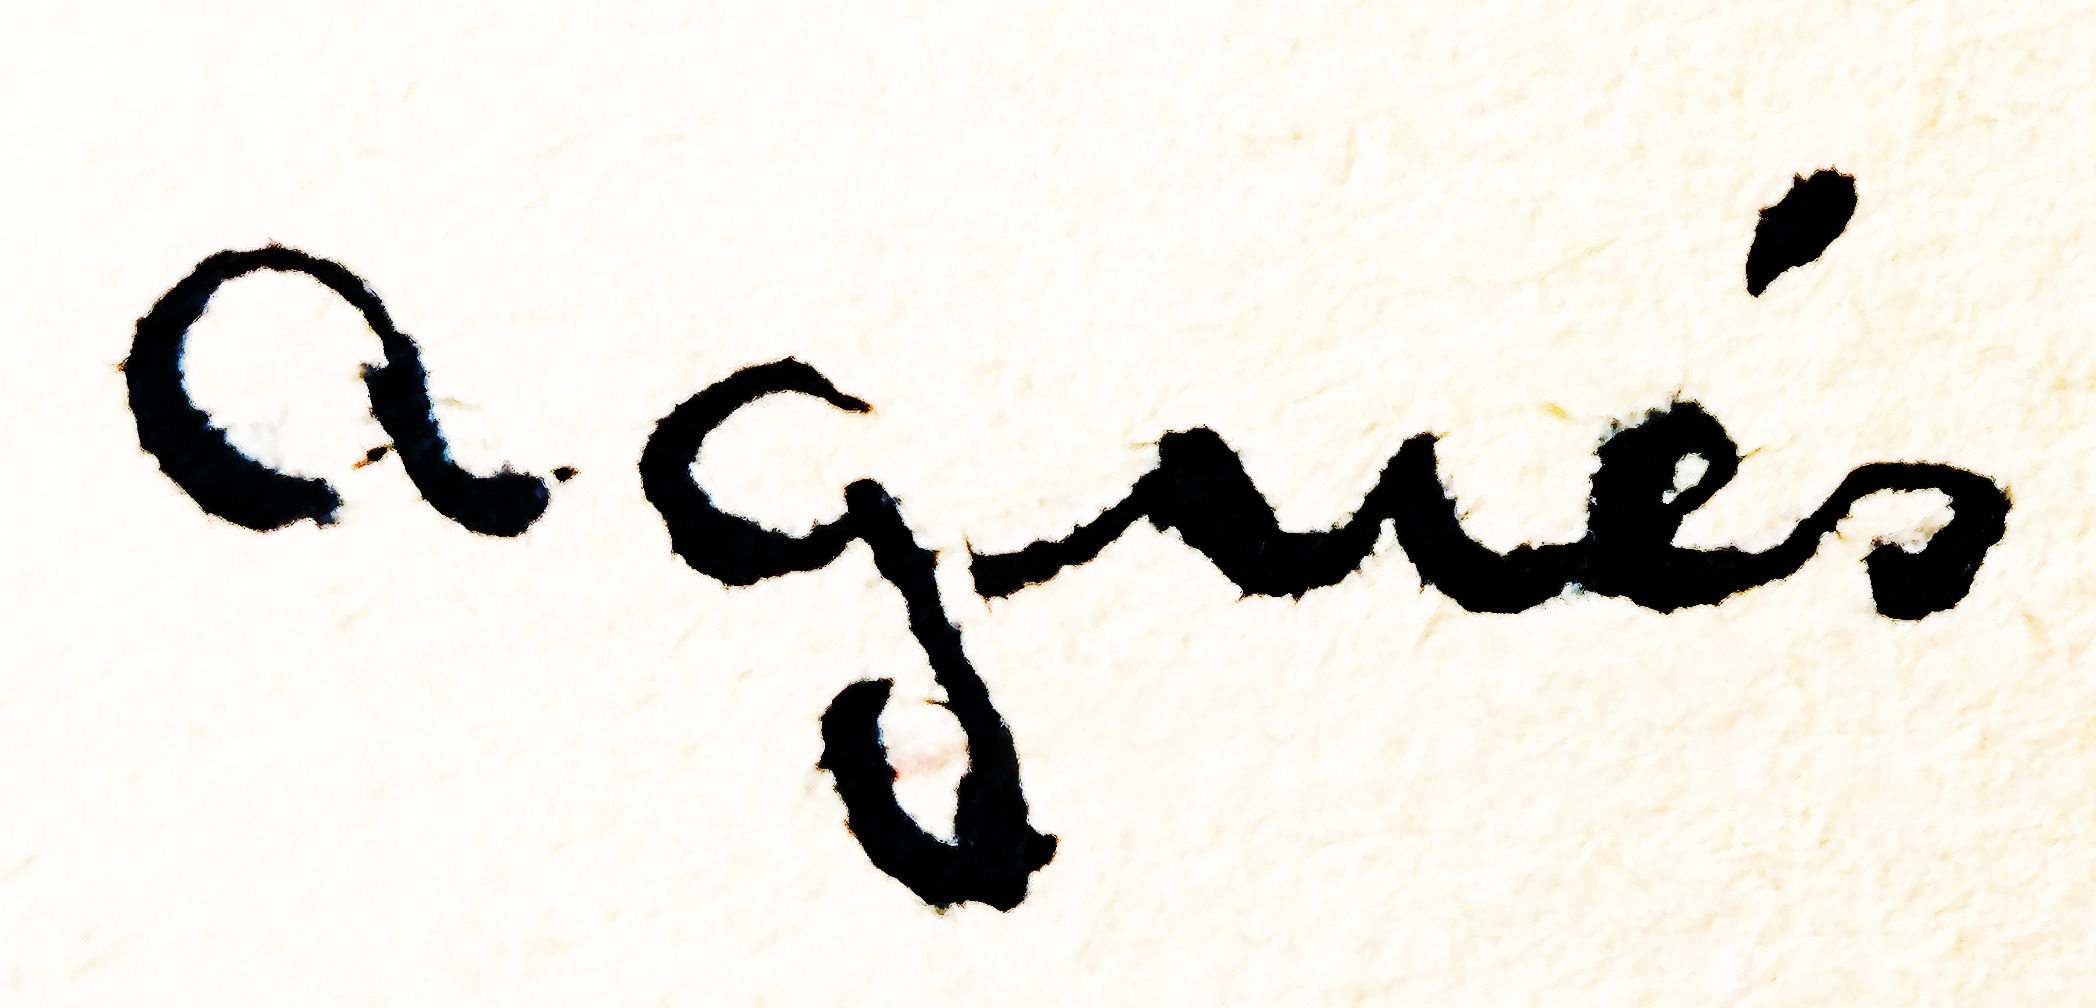
Signature of: agnes ovando